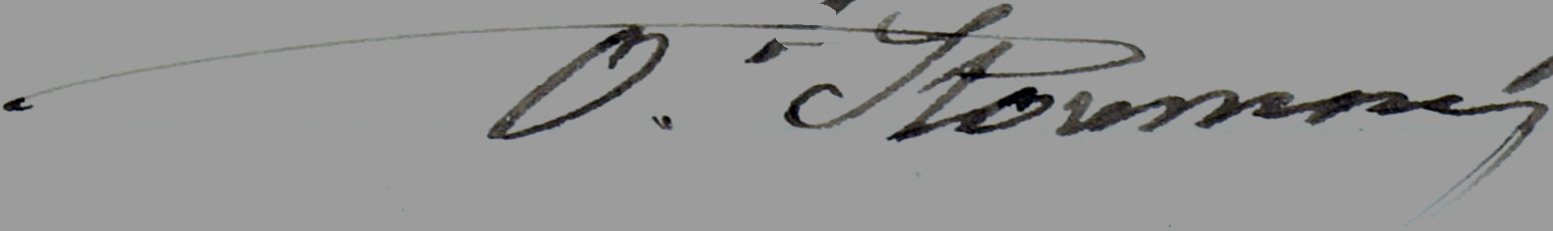
Signature of: oscar stoumon